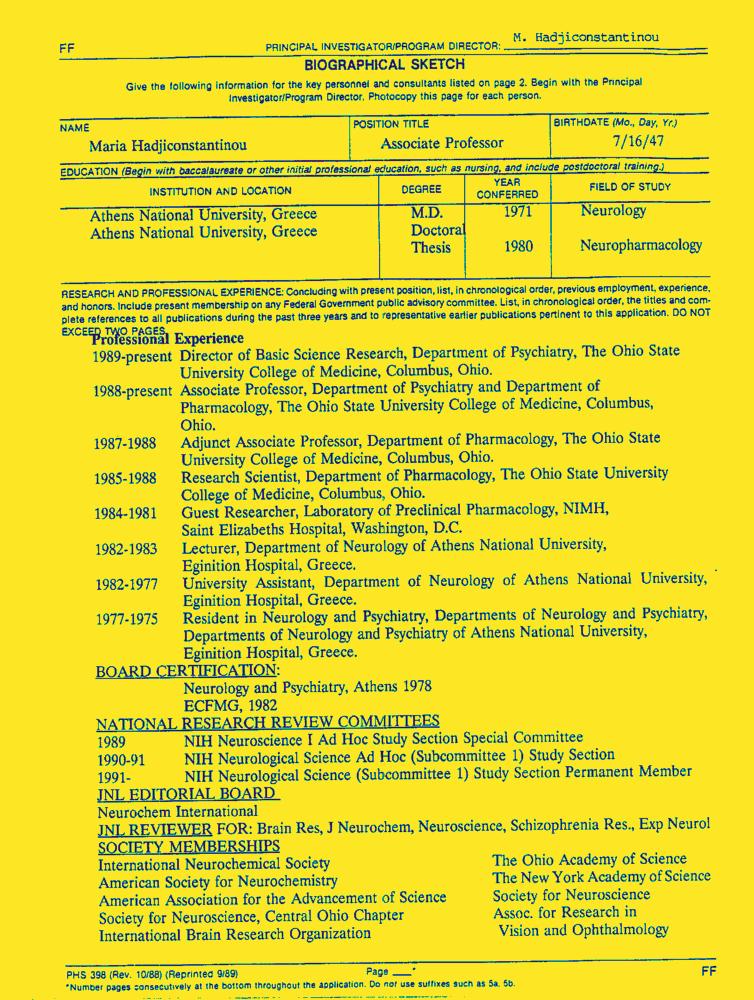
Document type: Resume-Doc